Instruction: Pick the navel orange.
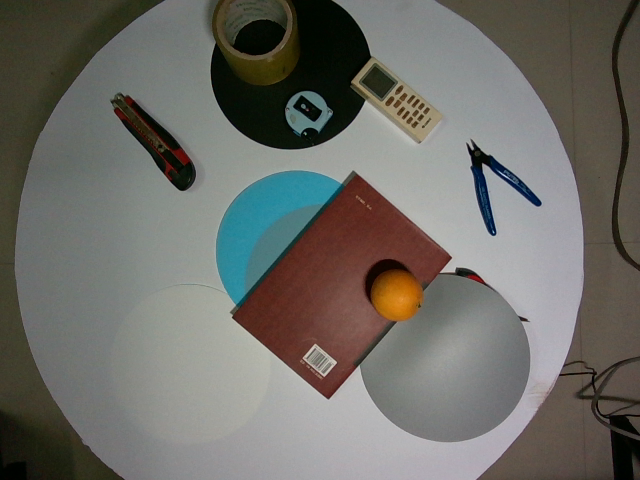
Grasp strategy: vertical